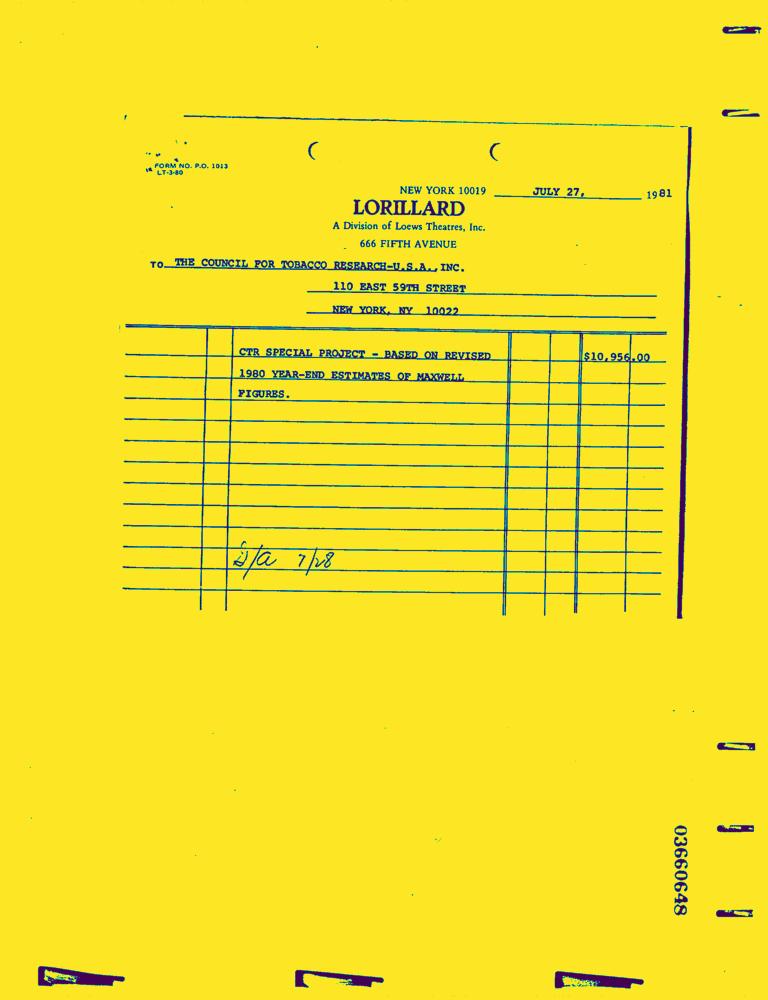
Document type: Invoice-Doc